Question: Describe the condition in detail:
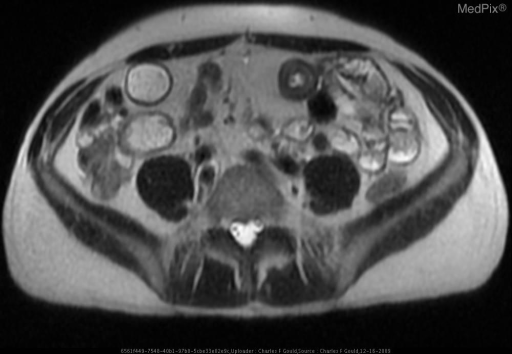
Answer: The disease is discussed as: Crohn Disease, also known as Regional Enteritis, is a prolonged inflammatory bowel disease of unknown etiology and upredictable course. The disease may affect the entire GI tract and does so in a characteristic discontinuous and asymmetric pattern. Males and females are affected equally and usually present between ages 15 and 30. Symptoms vary but most commonly include abdominal pain with diarrhea, which may be bloody. Other symptoms include low-grade fever, anorexia and weight loss, anemia, perianal abscess/fistula and malabsorption.

The small bowel is most frequently involved followed by the colon. The terminal ileum alone or in combination with other sites is involved in 95% of cases. Typical findings on small bowel follow-through include fold thickening with nodularity, aphthous ulcers and cobblestone mucosa and ulceration. Crohn or granulomatous colitis occurs most frequently on the right side with sparing of the rectosigmoid. Often small nodular filling defects are seen with aphthous ulcers. Discontinuous involvement or "skip lesions" throughout the bowel are characteristic. Complications include fistulae, sinus tracts, abscesses, perforation, toxic megacolon and increased risk for bowel lymphoma and adenocarcinoma.

Findings on CT include thickened bowel wall potentially with skip areas, "creeping fat" due to mesenteric fat proliferation, vascular dilation and tortuosity, mesenteric adenopathy, fistula, stricture or abscess. Although complications may be treated surgically, primary therapy is medical as recurrence rate after resection is up to 39%.

There are many extraintestinal manifestations including gallstones, urolithiasis, uveitis and arthritis. Also, Crohn Disease is associated with pyoderma gangrenosum and erythema nodosum.